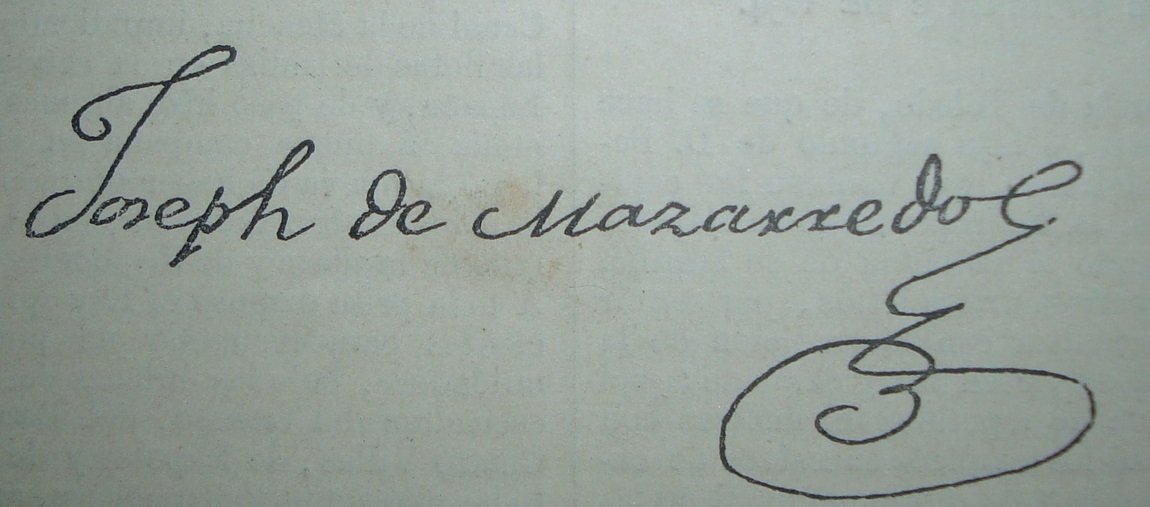
Signature of: jose de mazarredo y salazar